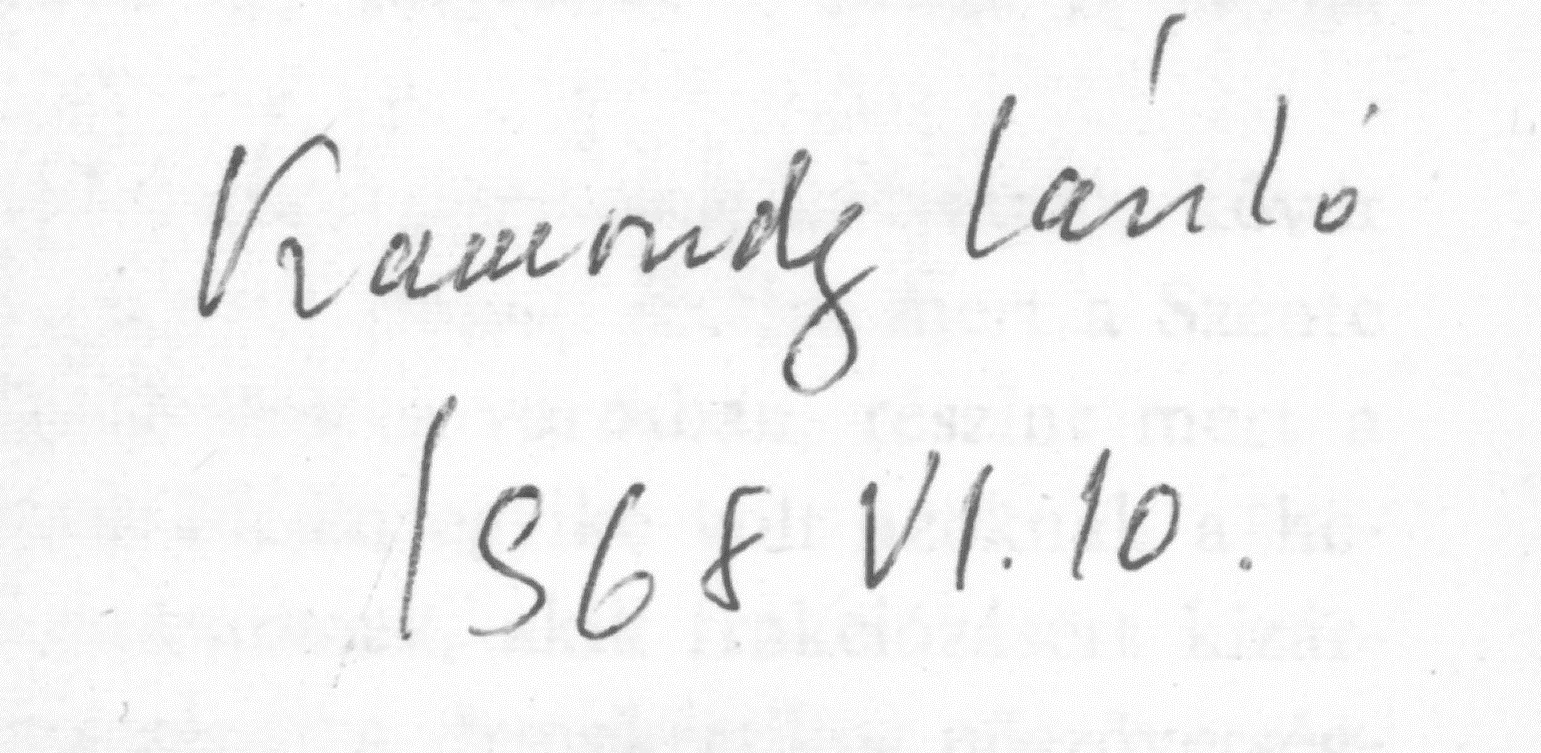
Signature of: lászló kamondy